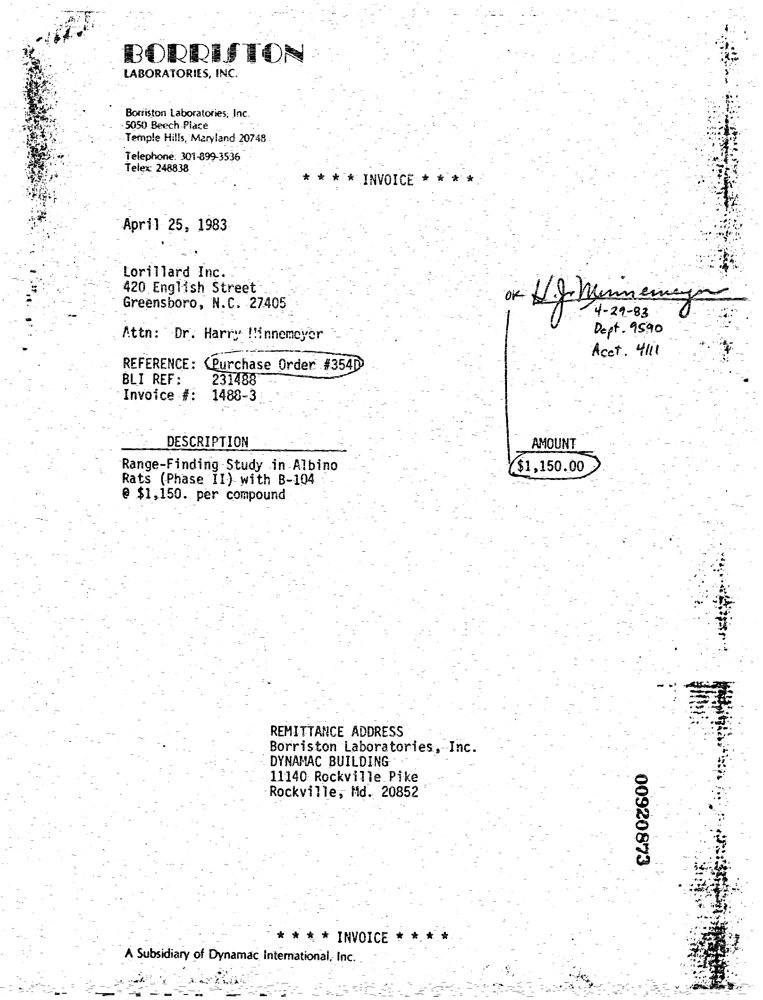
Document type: Invoice